Question: What jurisdiction, city, or county is the document associated with?
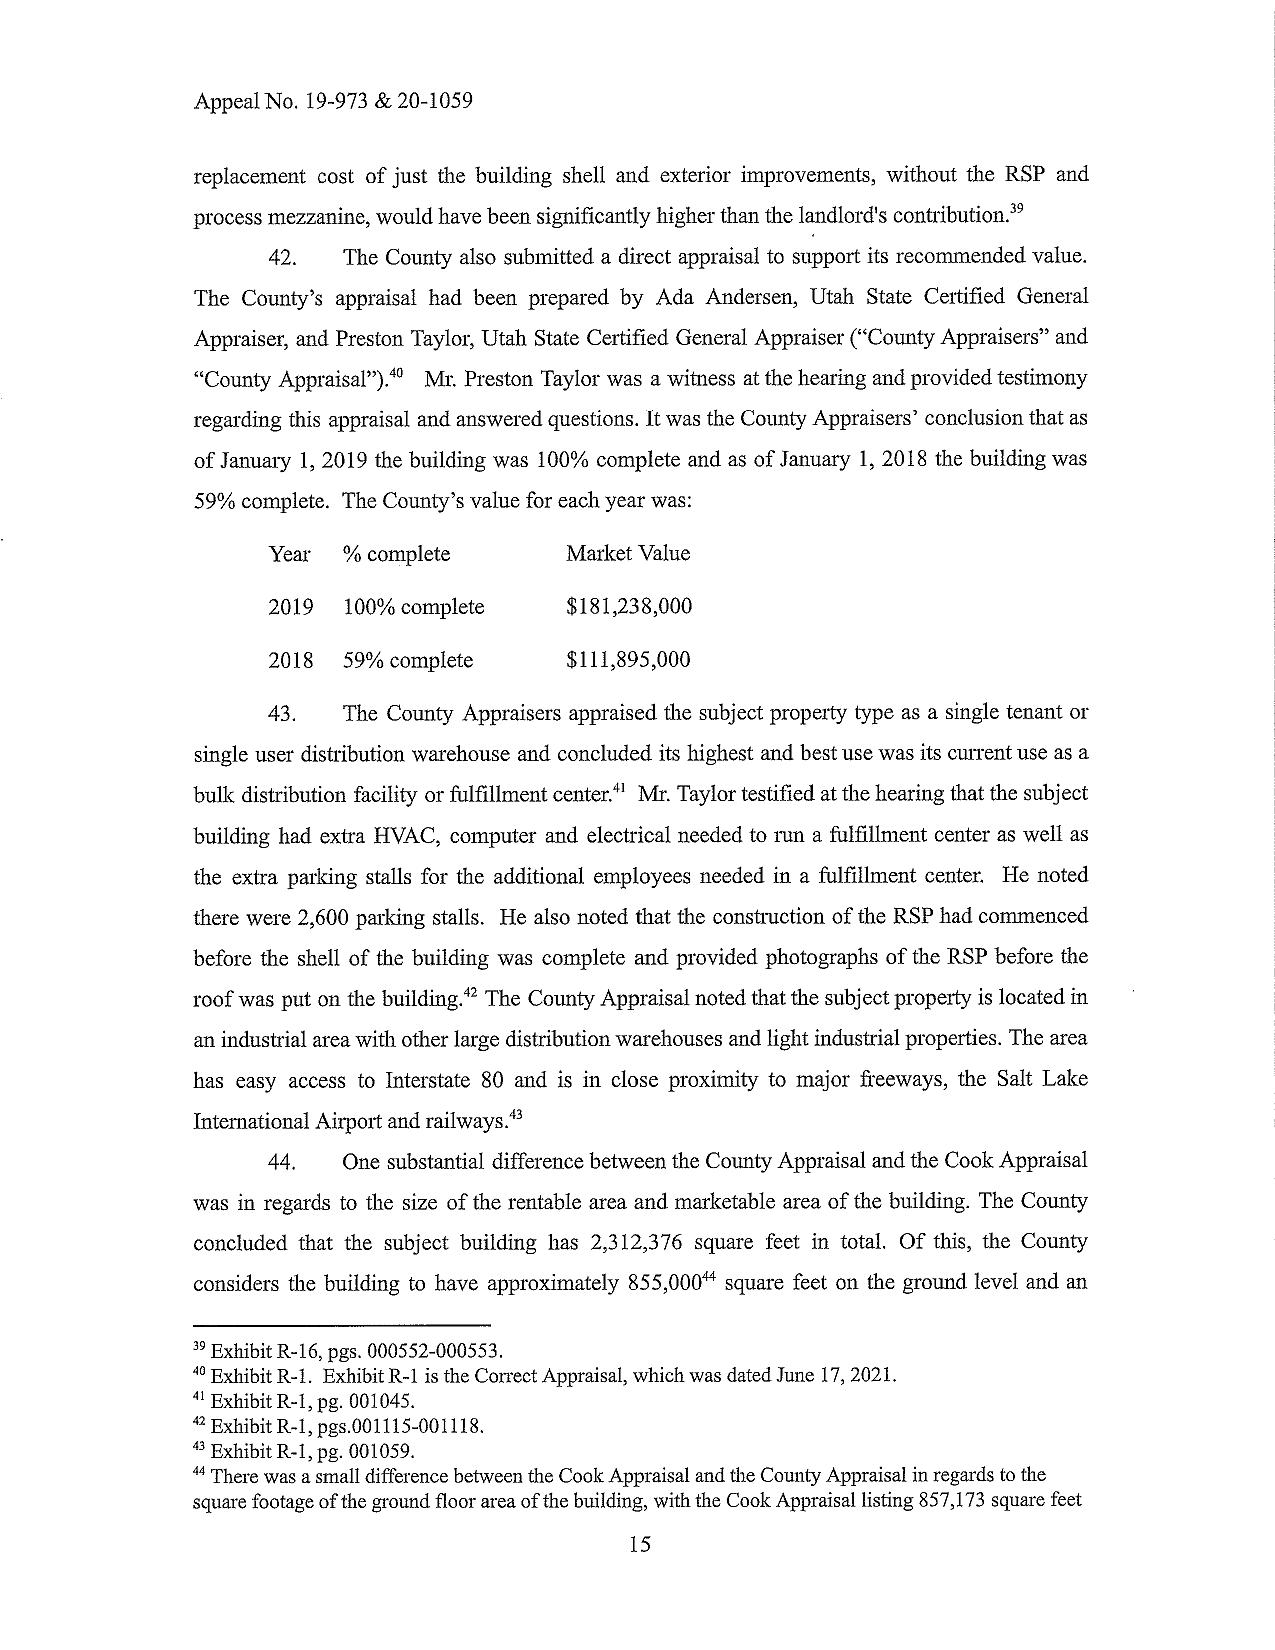
Answer: "Salt Lake County"